Question: How is the property described in the document?
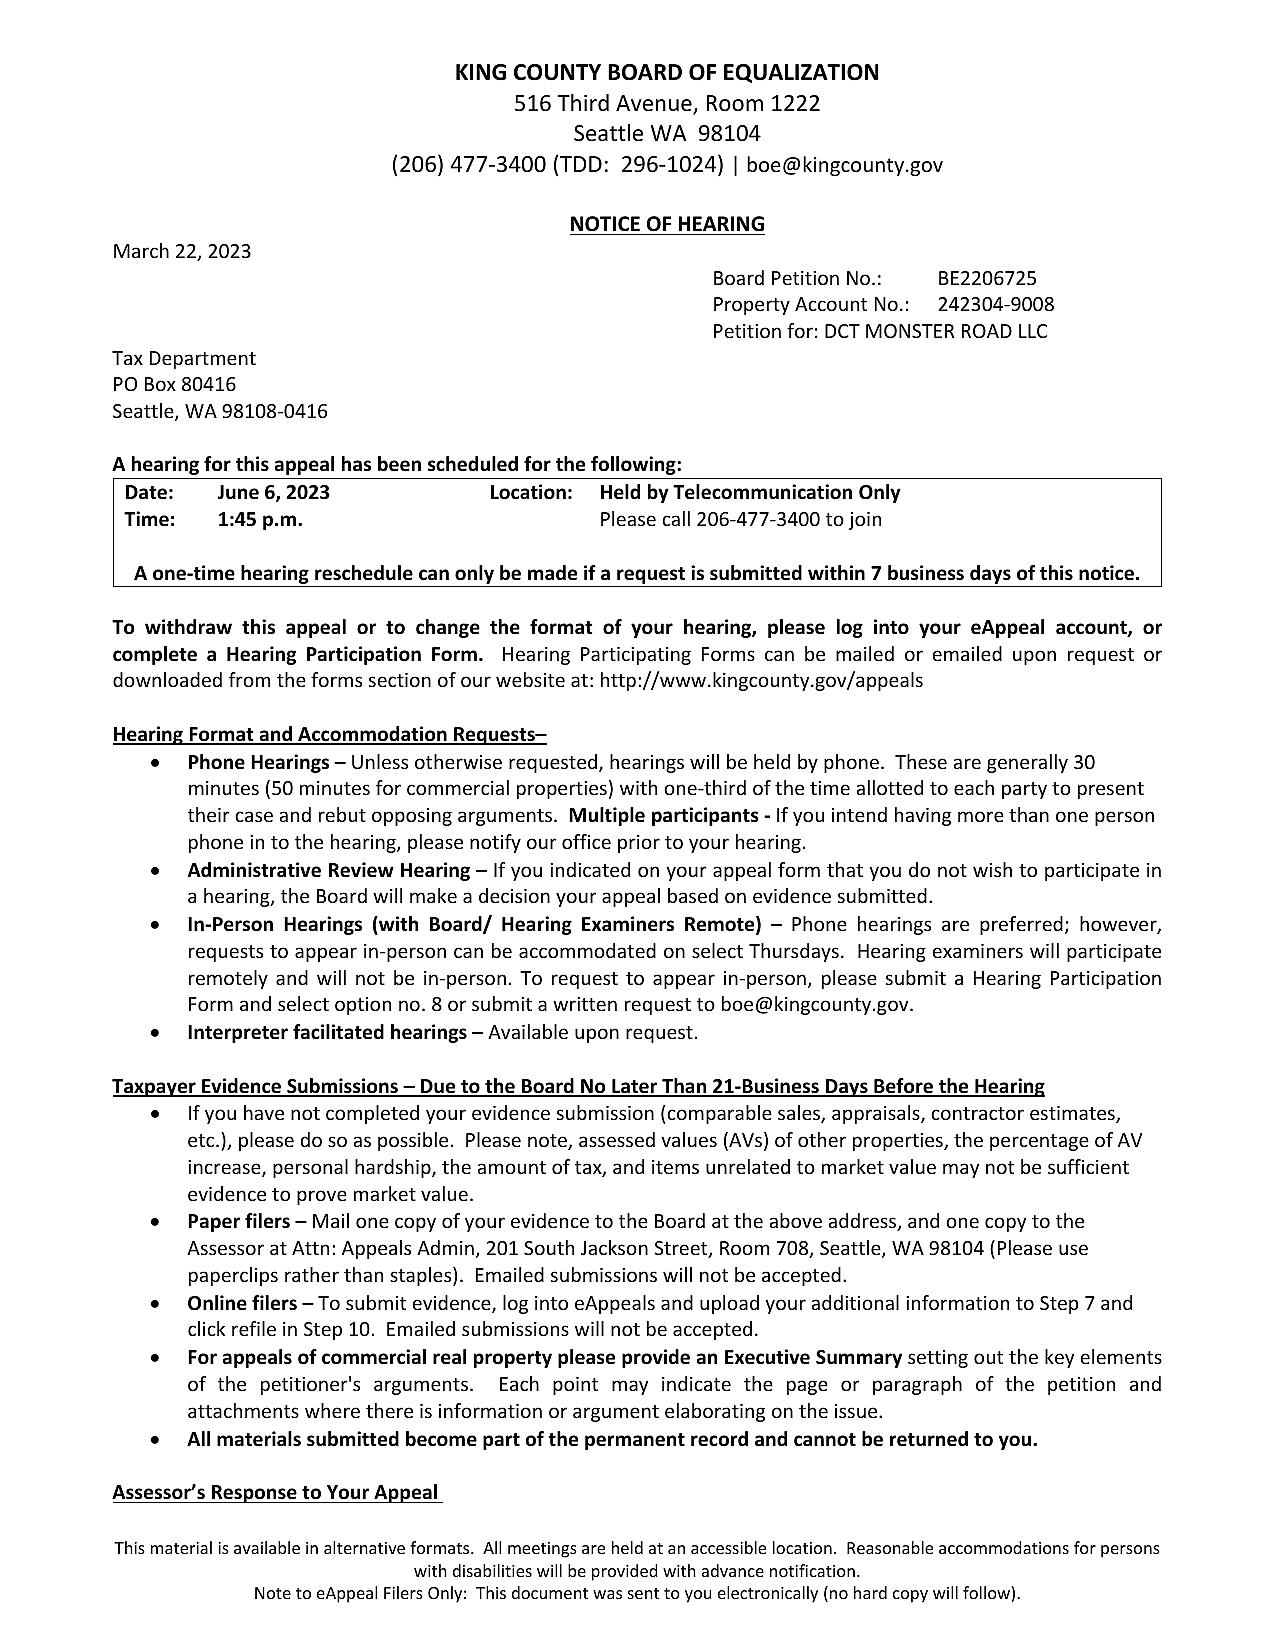
Answer: "DCT MONSTER ROAD LLC"